Question: Describe the condition in detail:
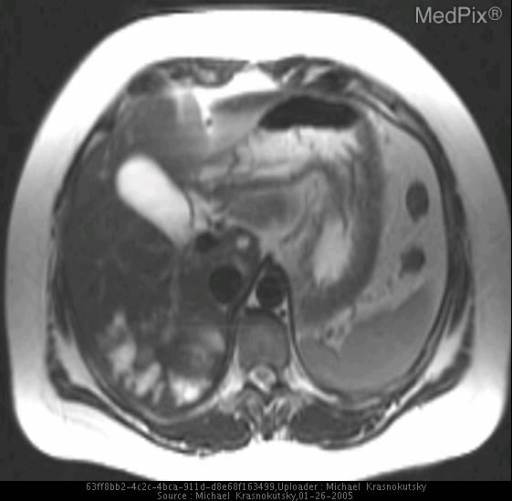
Answer: The disease is discussed as: An unusual form of recurrent pyogenic cholangitis occurs in Orientals and asian immigrants and is characterized by an extreme propensity for intraductal stone formation.  The bile ducts become filled with stones (usually pigment stones), pus and sludge-like material.  The intra- and extrahepatic ducts become focally and irregularly dilated secondary to multiple strictures.  Distal obstruction is not usually present.  Biliary cirrhosis from longstanding obstruction may ultimately develop.  The disease seems to involve the left ductal system more severely.

Young adults are most commonly affected.  Clinical symptoms include fever, chills, RUQ pain and jaundice.  Septic shock and liver abscess may develop.

The etiology of this condition is debated.  Multiple pathogenic factors are proposed, including repeated infections with enteric organisms, malnutrition, parasitic infestation and portal bacteremia.  It is postulated that enteric bacteria deconjugate bilirubin and predispose to pigment calculi formation.  Parasitic infection with Clonorchis sinensis or Fasciola hepatica commonly coexist and may contribute to the pathogenesis.  However the most common organism culture from the bile in patients with RPC is E. coli

The diagnosis is often suggested on CT or US by asymmetric or patchy intrahepatic ductal dilatation and intra- and extrahepatic duct calculi.  The disease most commonly effects the lateral left lobe.  Calculi are multiple, vary in size, consistency and color and are frequently non-calcified.  Air in the bile ducts (with no previous surgery), contrast enhancement of the ductal walls, and parenchymal changes of segmental atrophy, fatty change and hepatic abscesses may also be identified on CT.  CT should be done without oral or IV contrast initially.  Intrahepatic calculi are more easily detected on non-enhanced scans, and oral contrast refluxing through an anastomosis may obscure calculi.

On sonography, the biliary sludge and amorphous intrahepatic calculi can be missed, appearing as soft tissue density without an acoustic shadow and obscuring visibility of dilated intrahepatic ducts.  Pneumobilia may be mistaken for intrahepatic calculi.  Biliary  Direct cholangiography with PTC or ERCP is used to delineate specific details but must be done carefully with prophylactic antibiotics.

There is a high recurrence rate in this disease.  Medical therapy is ineffective.  Percutaneous or endoscopic drainage, stone removal and stricture dilatation are useful in management.  Resection of the affect portion of the liver and choledocojejunostomy may be performed to improve biliary drainage and protect the unaffected portions of the liver.  Some surgeons elect to create a stoma from the afferent loop of jejunum to the skin to allow easy access to the biliary system if further intervention is necessary.